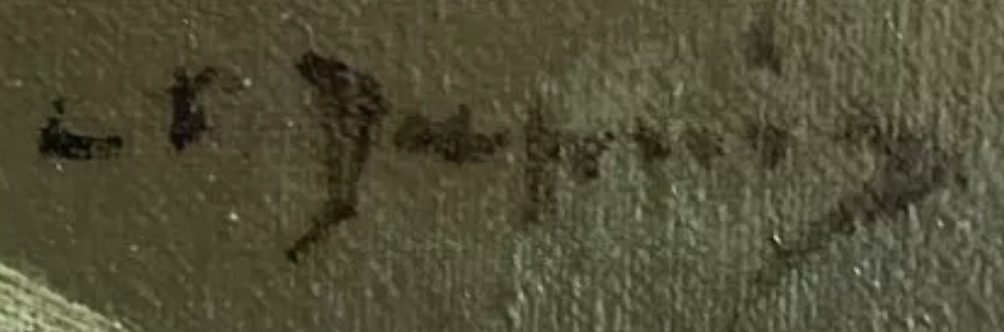
Signature of: louis frédéric dupuis